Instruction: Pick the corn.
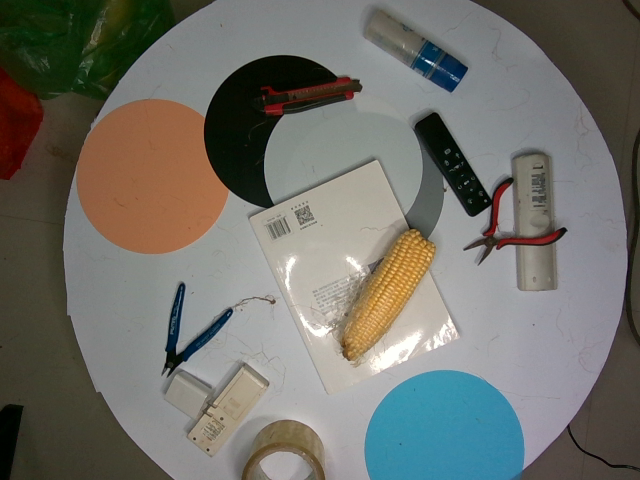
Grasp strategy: vertical